Question: What appears to be the issue?
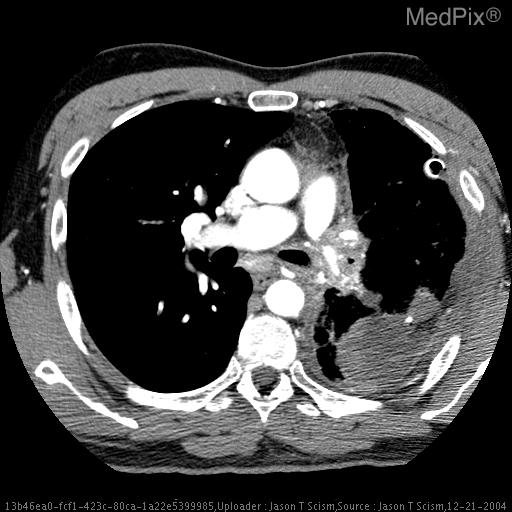
Answer: The findings suggest Pulmonary perfusion scan showing complete lack of perfusion to the left lung.
CT pulmonary angiogram showed near complete occlusion of the left main pulmonary artery.

CT pulmonary angiogram showing calcified mediastinal adenopathy and near complete opacificaton of the left main pulmonary artery.. CT pulmonary angiogram showing calcificied mediastinal adenopathy with near complete opacificaton of the left main pulmonary artery. There is also dense consolidation of the posterior portion of the left lung seen in the image plane. A chest tube is also seen anteriorly secondary to a prior lung biopsy.. The patient might have a history of Thirty-eight year old male presents to primary care complaining of chronic cough and shortness of breath that has significantly progressed over several days..